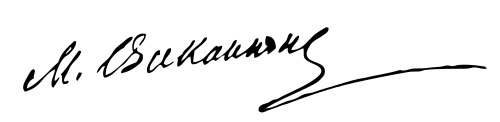
Signature of: mia califa